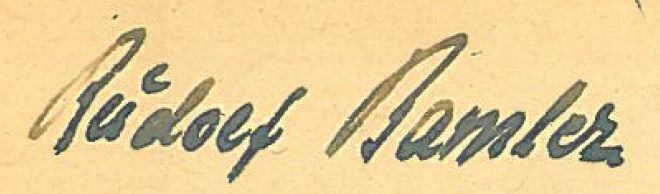
Signature of: rudolf bamler